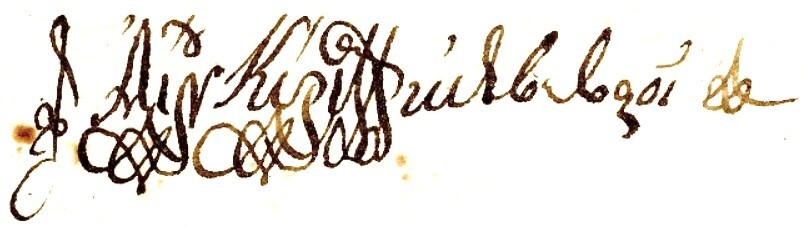
Signature of: patriarch cyril vii of constantinople